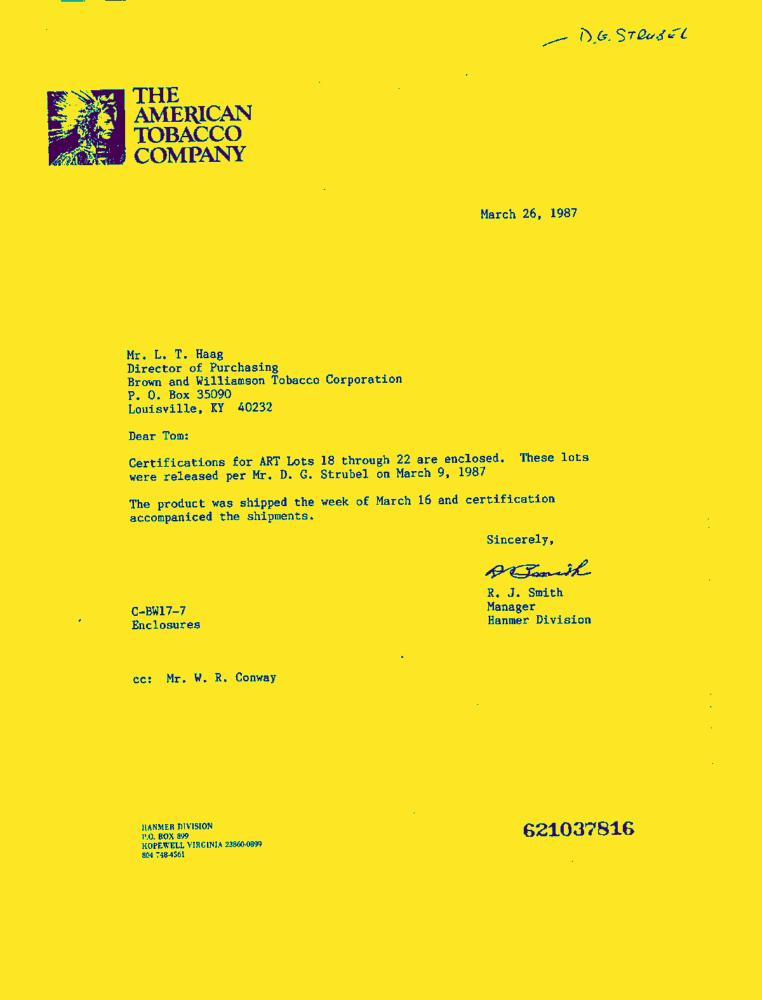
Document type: Letter-Doc